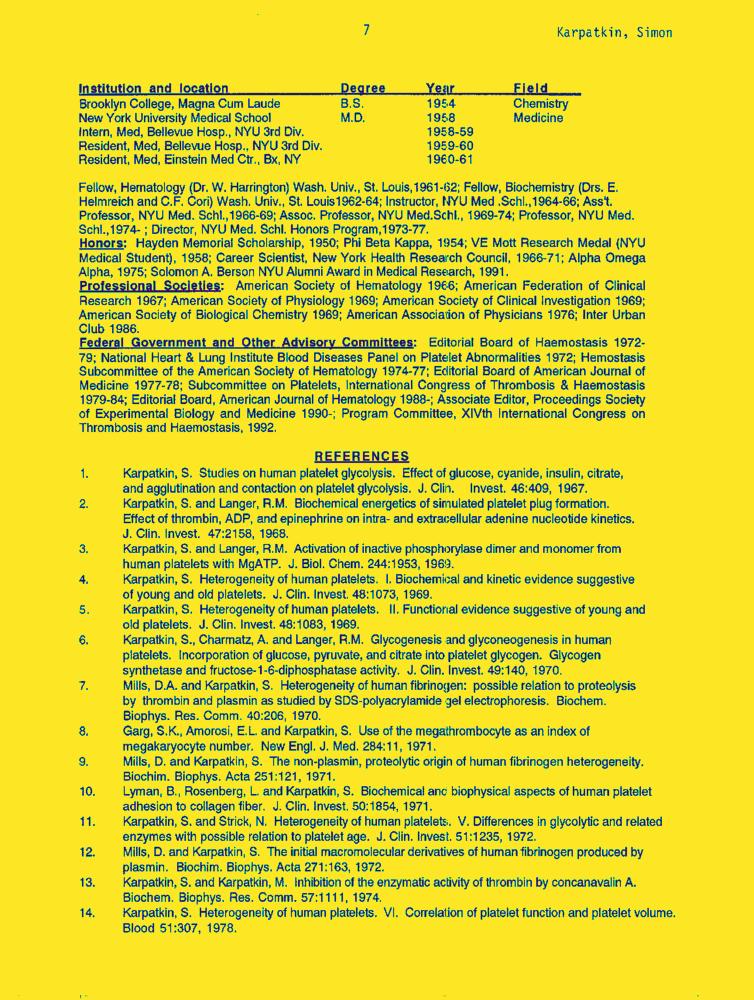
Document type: Resume-Doc